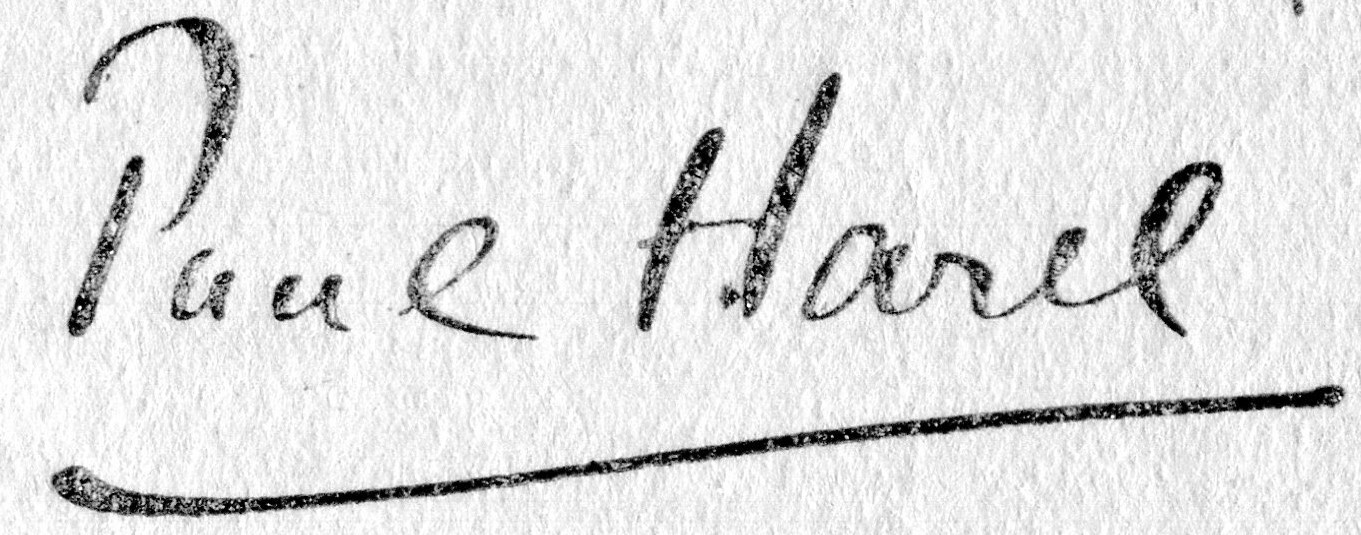
Signature of: paul harel